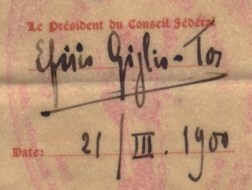
Signature of: efisio giglio tos